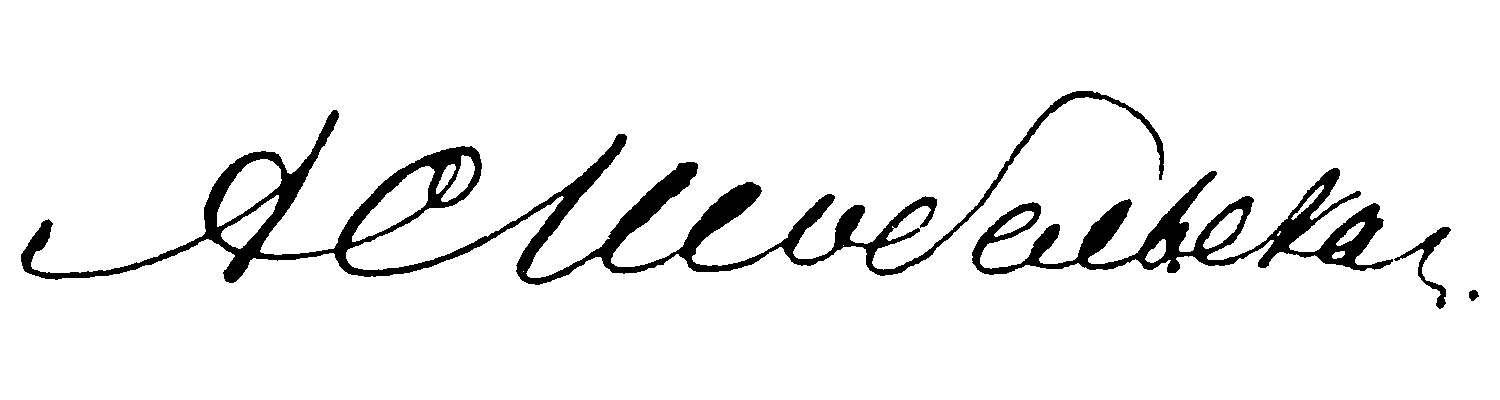
Signature of: aleksandra shabelskaya